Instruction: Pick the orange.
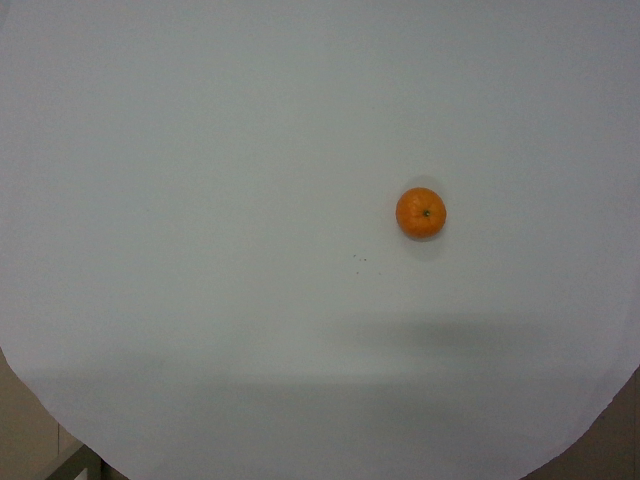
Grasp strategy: vertical